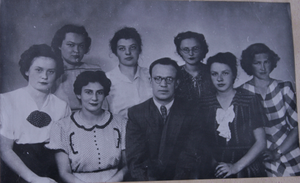
English: This is a group photo of two teachers and six of their students, taken in the Ural State Conservatory.Русский: М.А. Берко и В.М. Щеглов с группой студентов УГК (середина 1950-х годов).